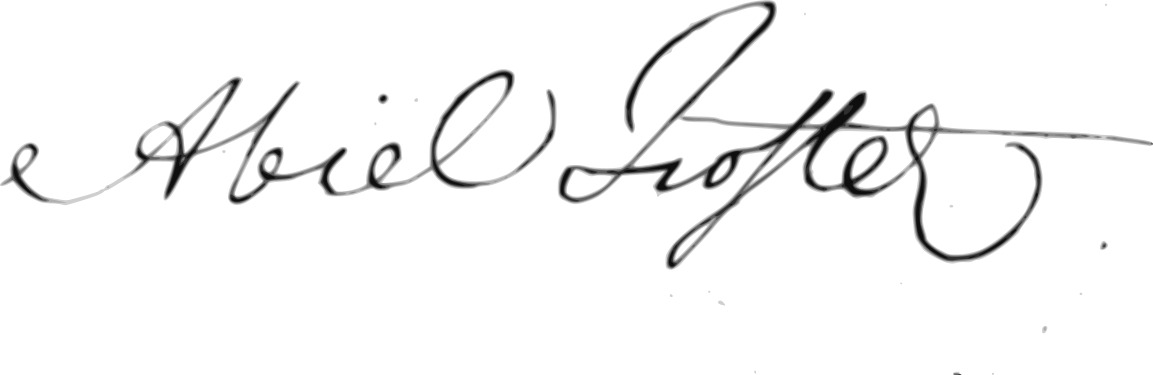
Signature of: abiel foster